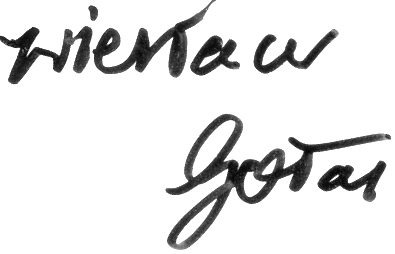
Signature of: wiesław gołas